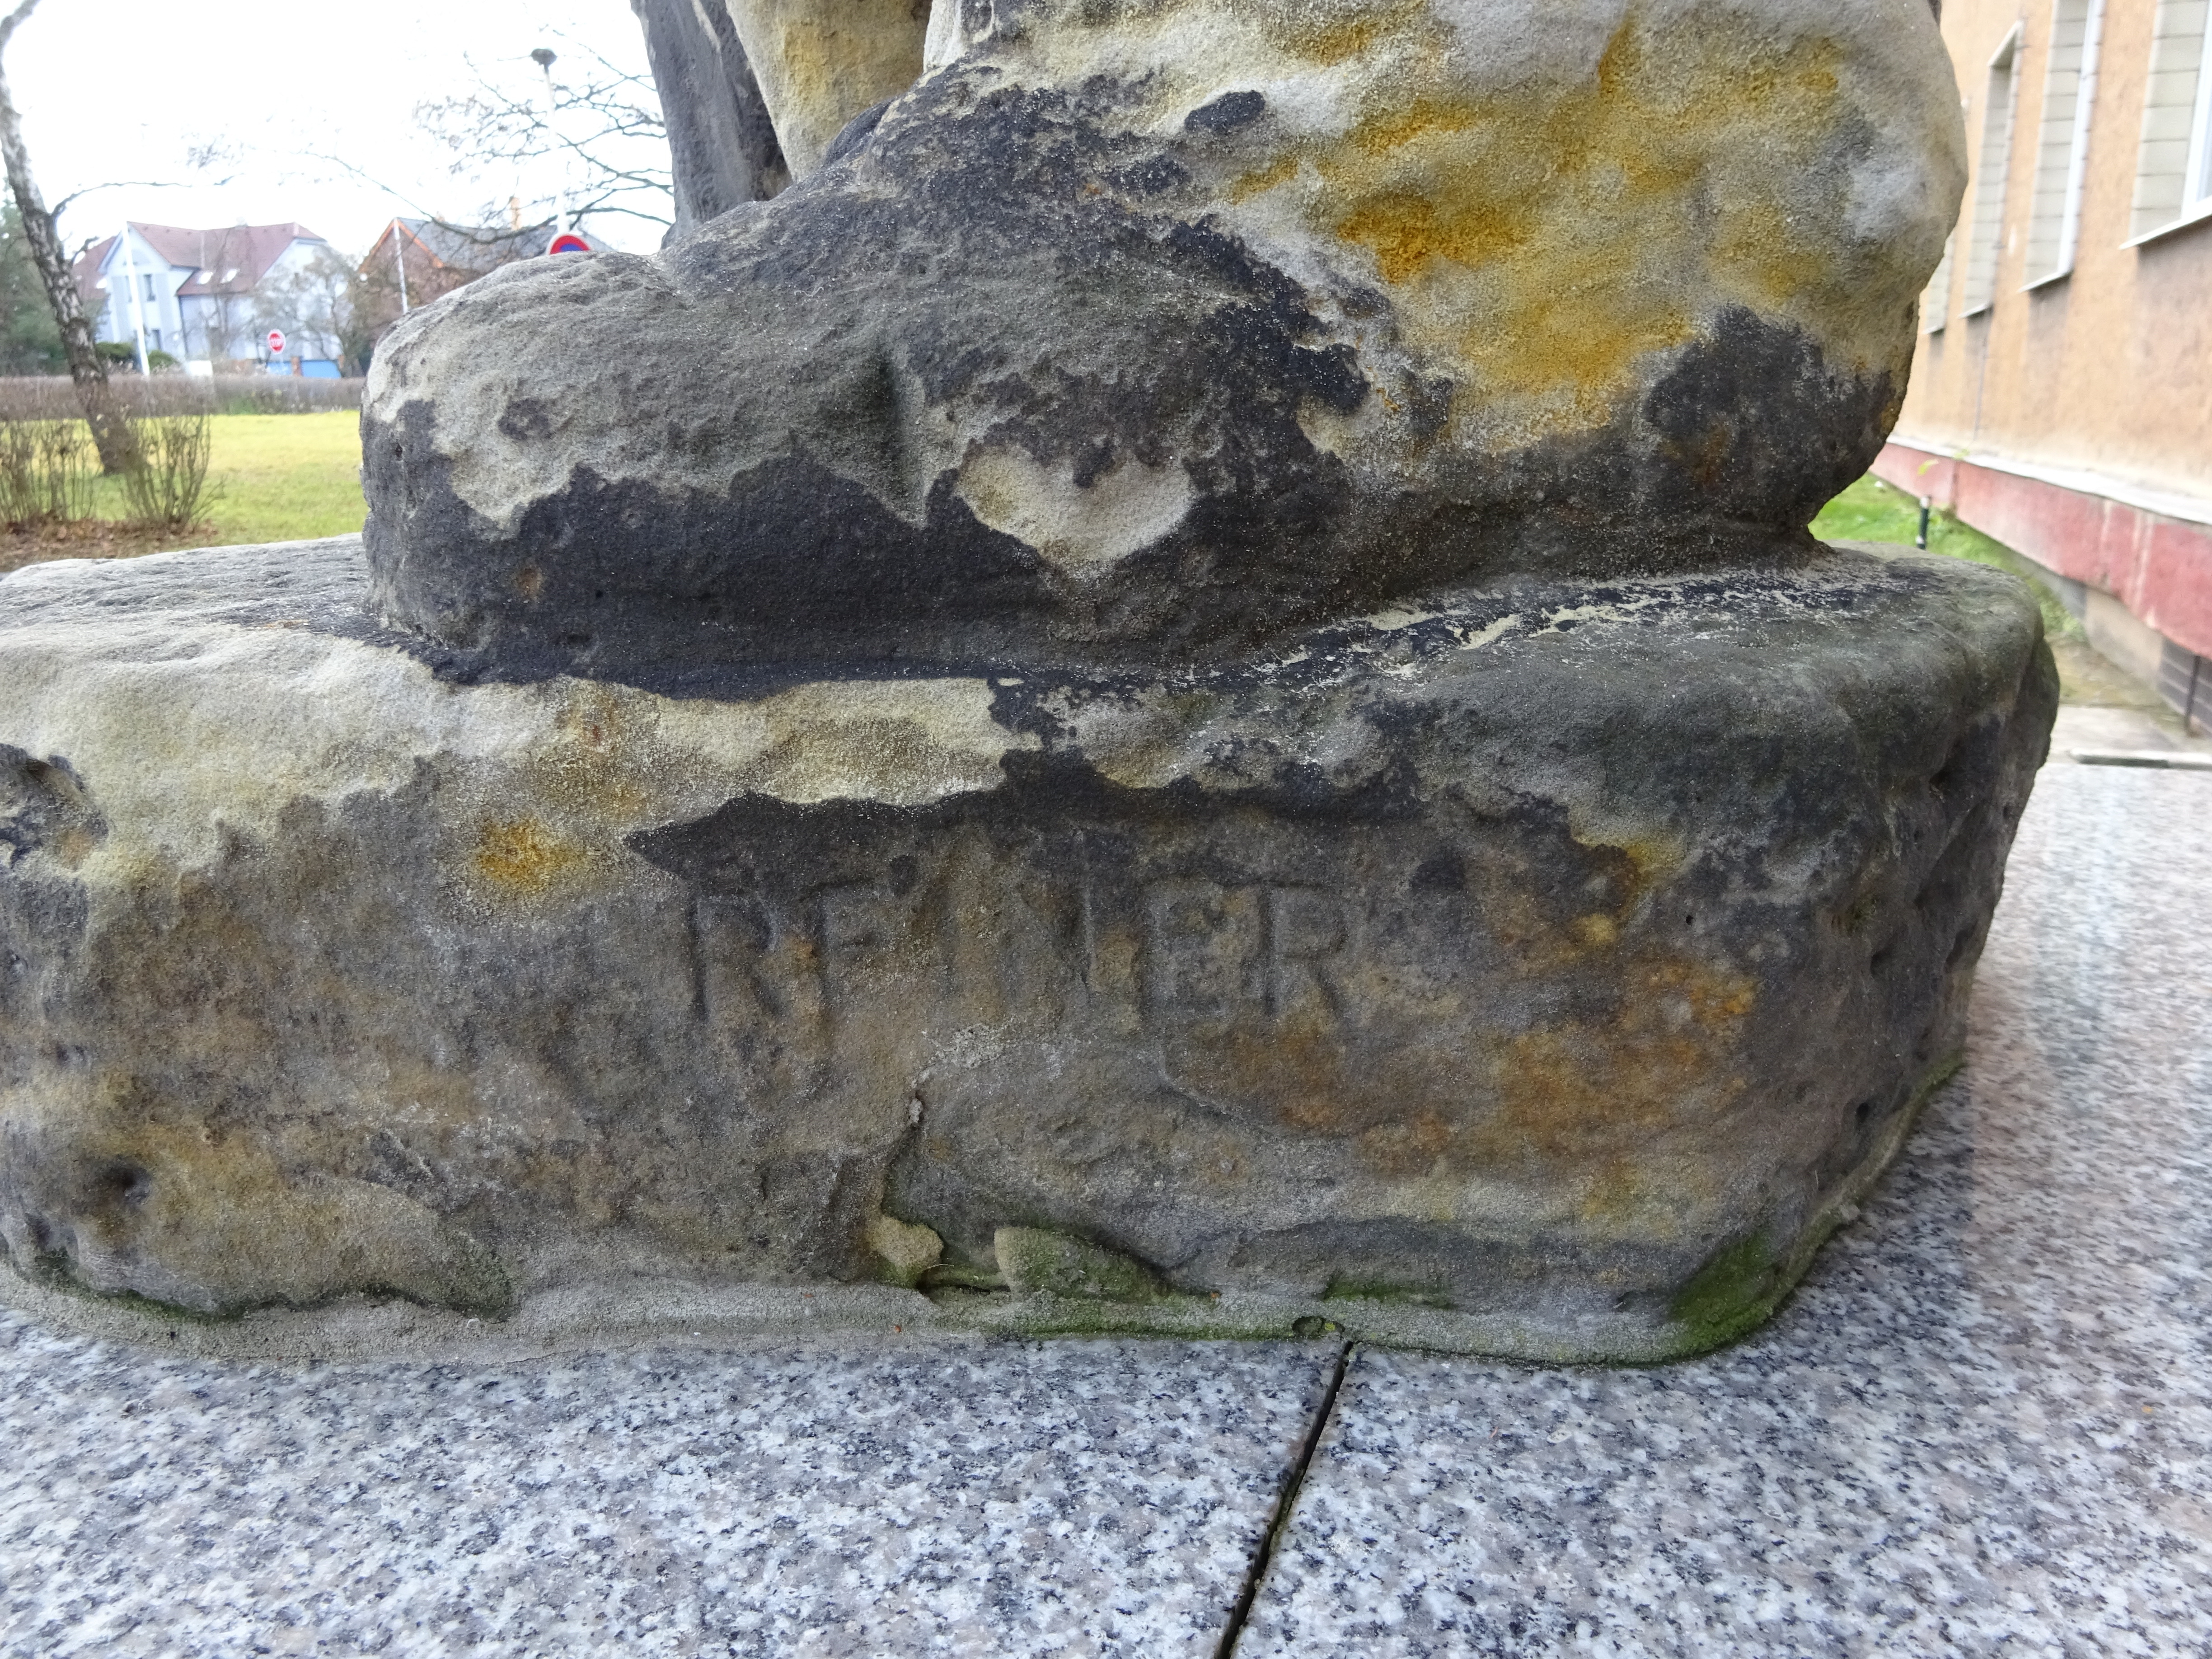
Signature of: martin reiner